Question: What could the diagnosis suggest?
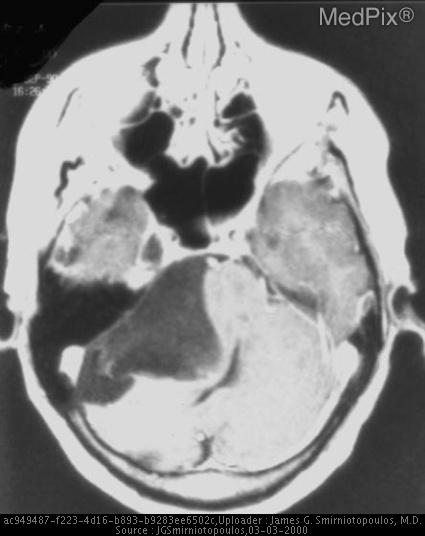
Answer: The possible diagnosis includes •  Vestibular Schwannoma
•  Meningioma
•  Epidermoid inclusion cyst
•  Arachnoid cyst
•  Ependymoma.